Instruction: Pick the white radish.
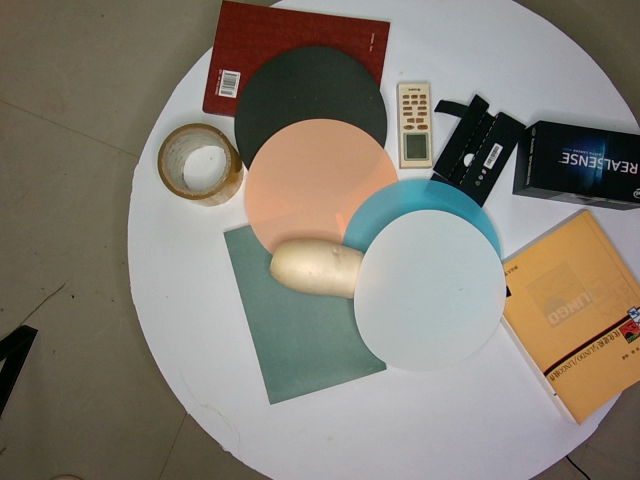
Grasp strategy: vertical